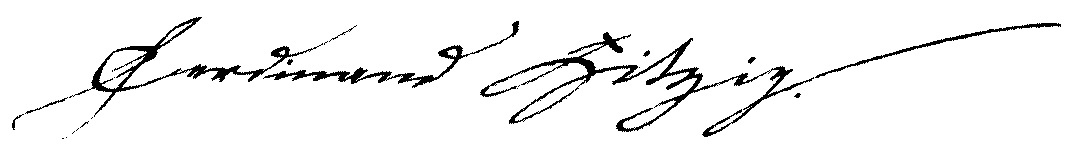
Signature of: ferdinand hitzig